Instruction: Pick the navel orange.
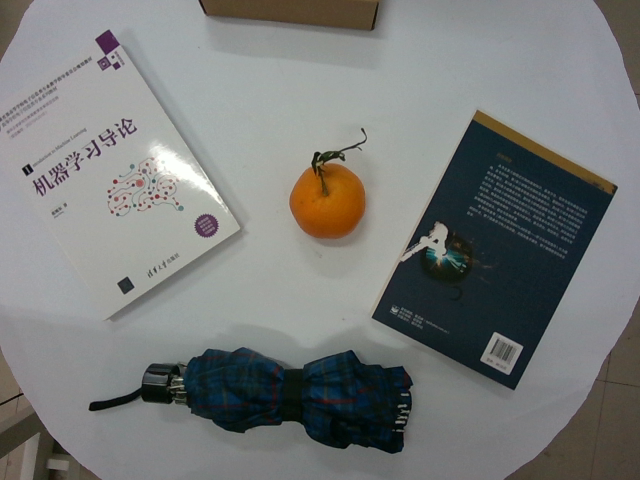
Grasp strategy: vertical